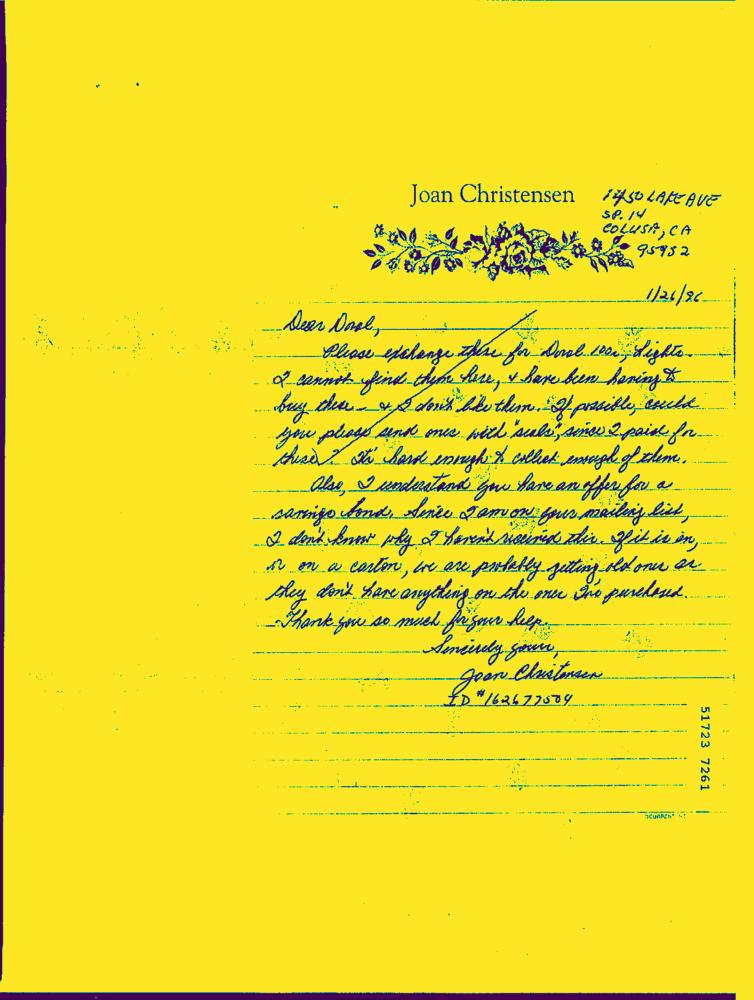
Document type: Hand-Written